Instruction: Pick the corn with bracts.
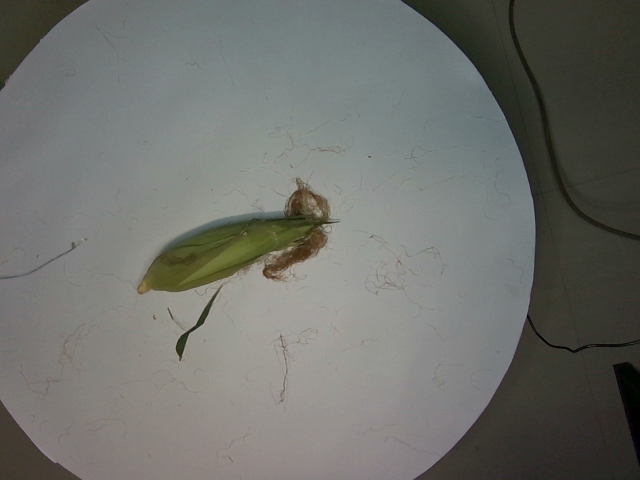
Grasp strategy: vertical